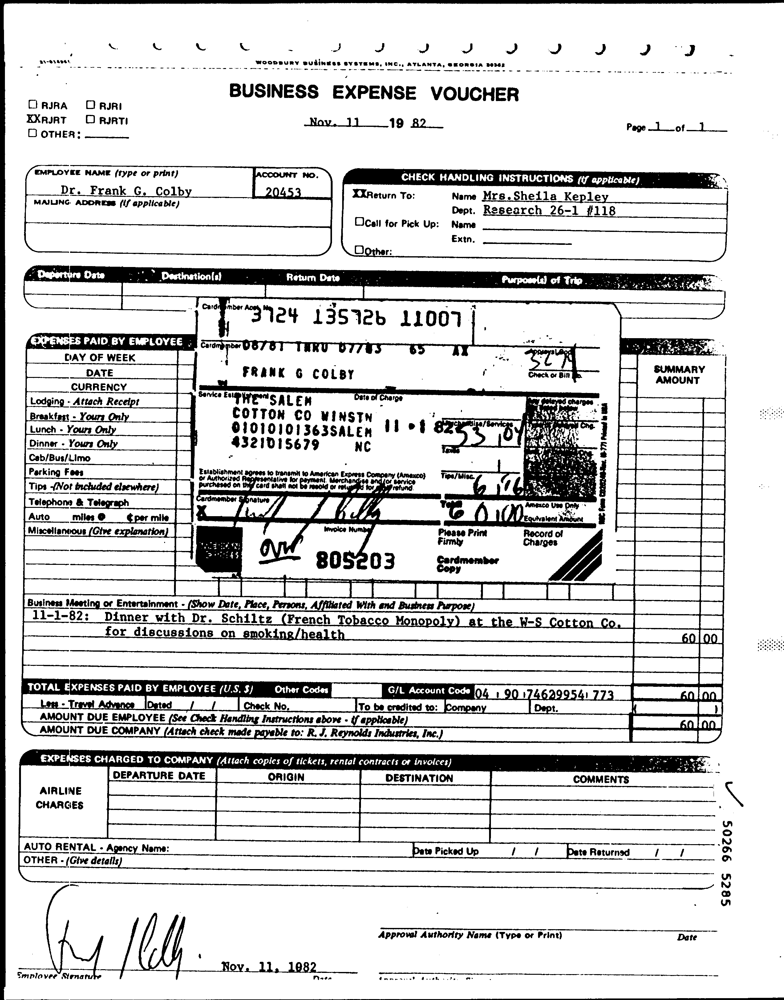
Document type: Invoice